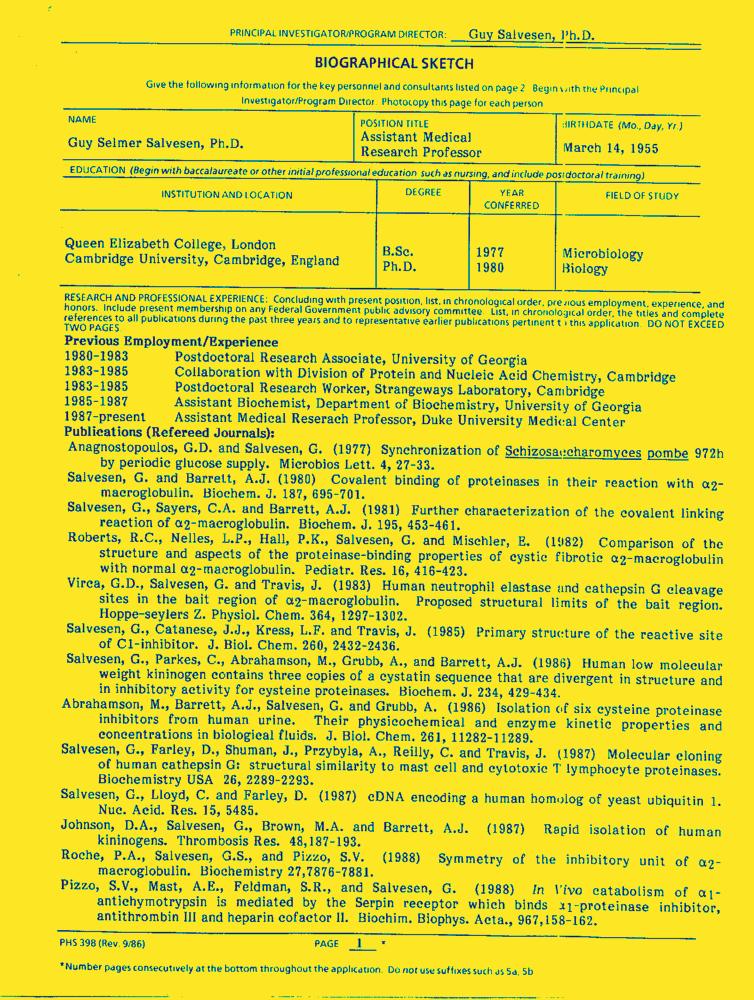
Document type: Resume-Doc